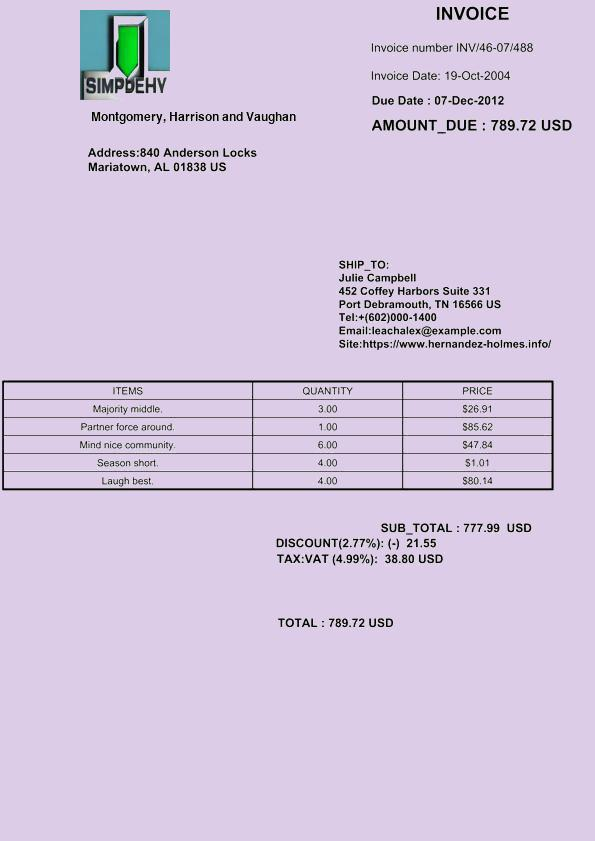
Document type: Invoice